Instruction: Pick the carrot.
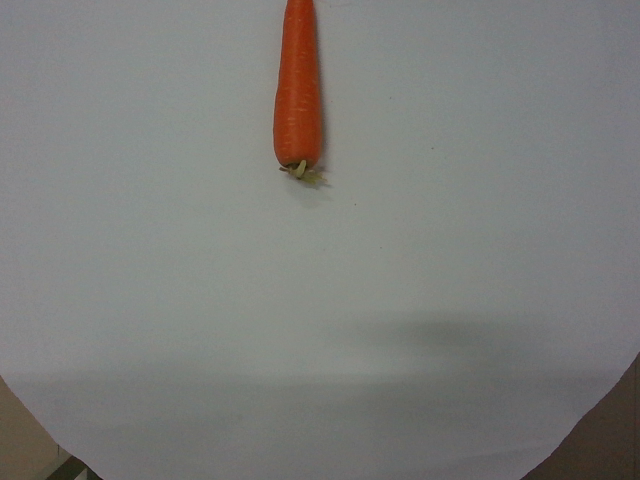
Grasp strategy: vertical